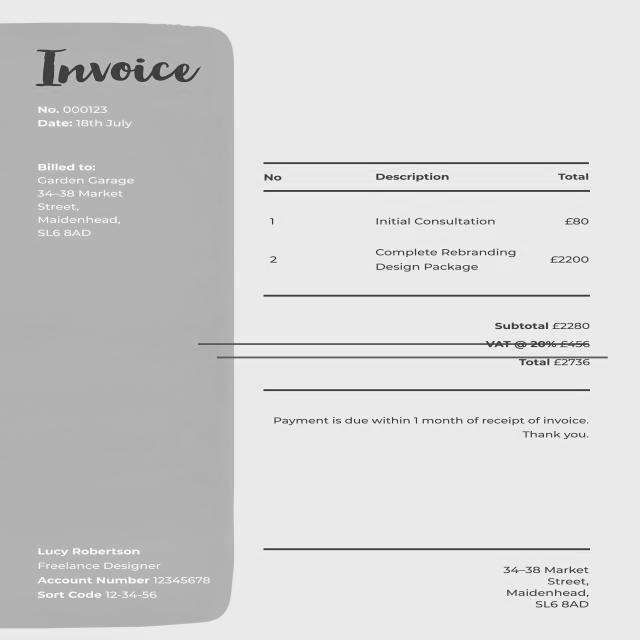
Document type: Invoice